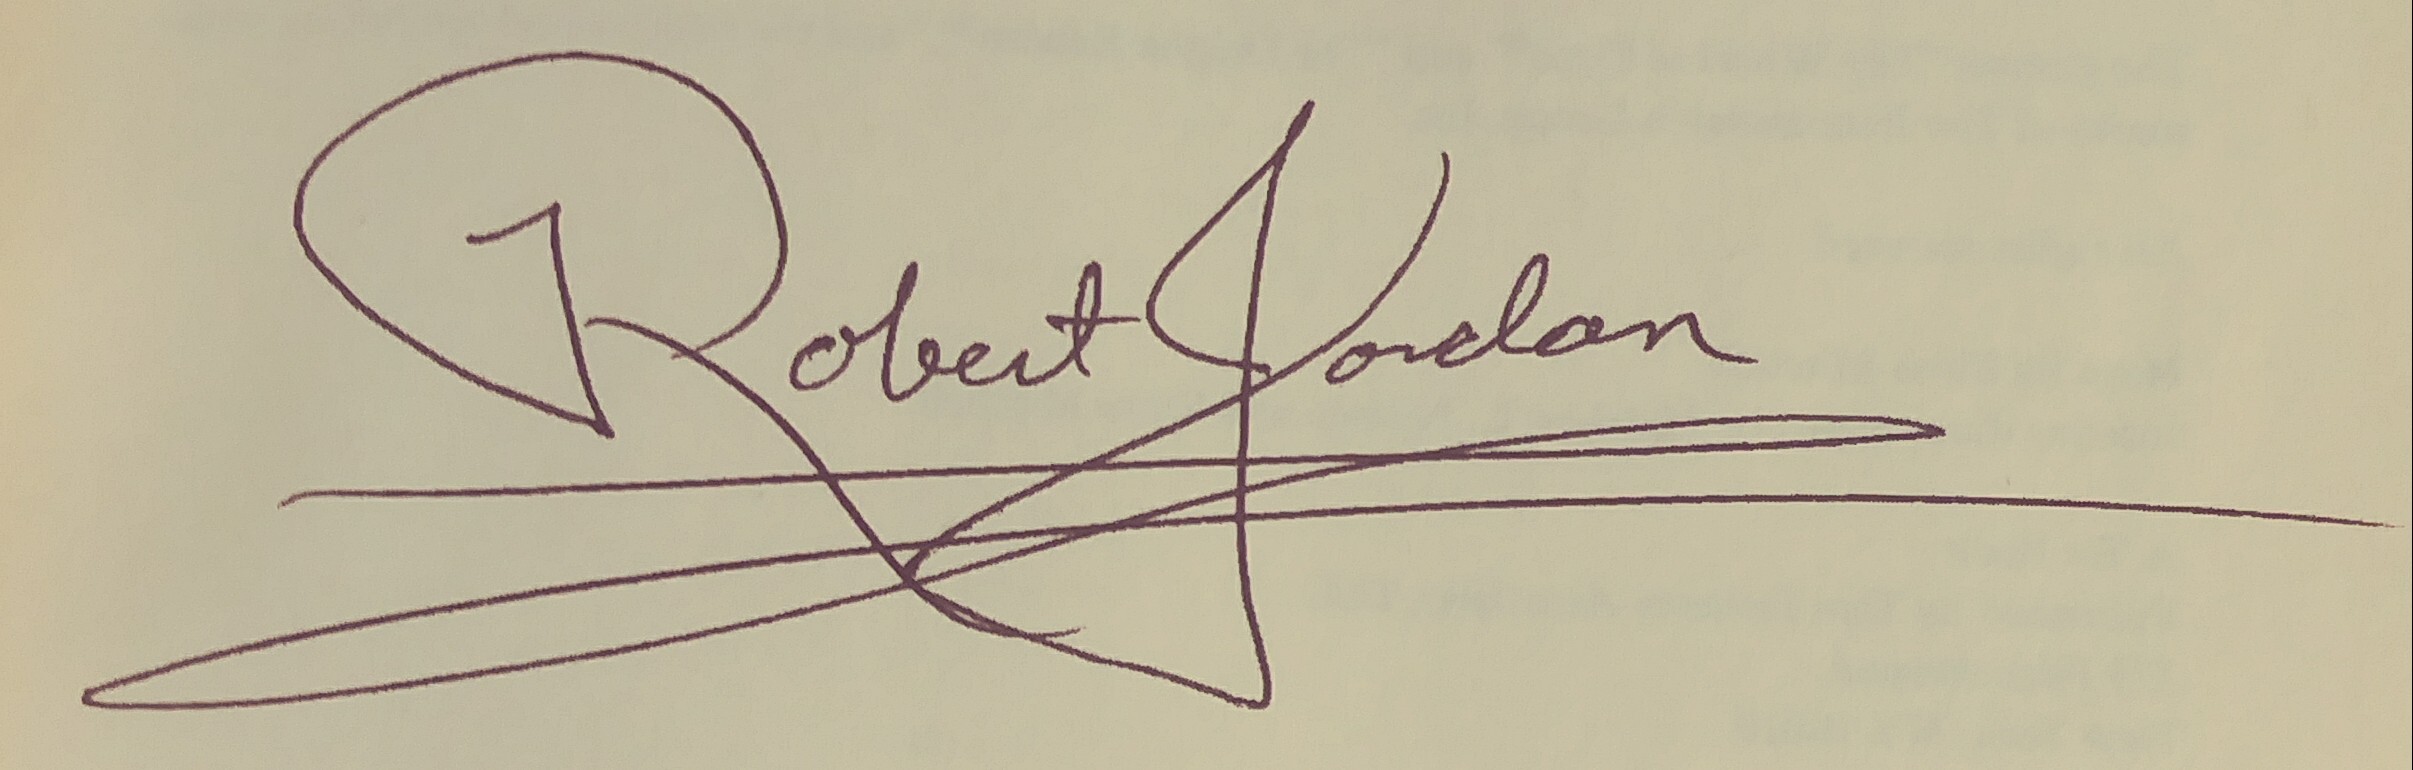
Signature of: robert jordan